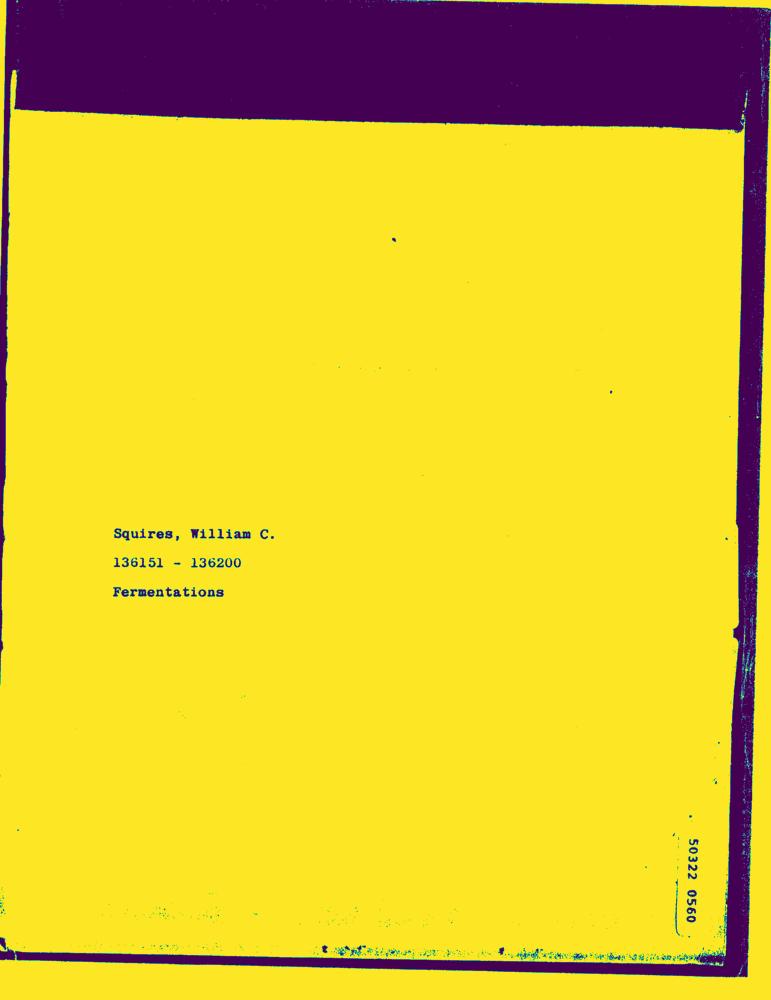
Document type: Hand-Written